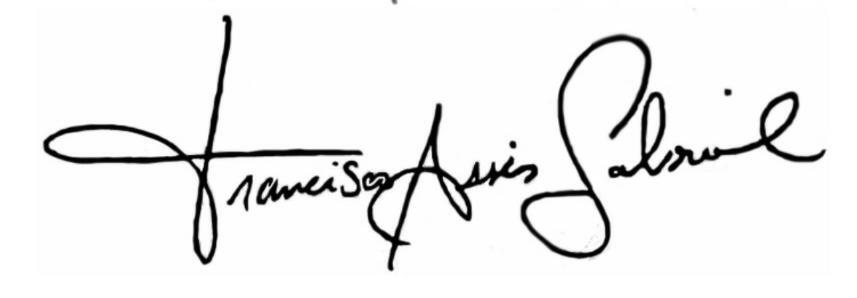
Signature of: francisco de assis gabriel dos santos